Question: What appears to be the issue?
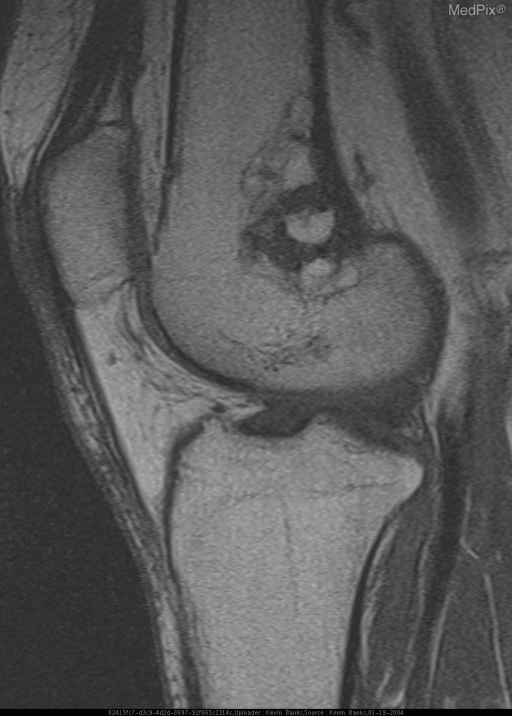
Answer: The findings suggest CR, CT, and MR demonstrate a well-defined lytic lesion in the distal femur with mixed fluid and fat attenuation and scattered calcification.. MR of the femur reveals that the lesion demonstrates a mixed pattern of high and intermediate signal intensity on T1WI. On T2WI with fat-suppression, the areas of intermediate signal become hyperintense while the areas of high signal suppress. A rim of hypointense signal surrounds the entire lesion as well as being scattered throughout the central portion. These areas remain hypointense on all sequences. Axial T1WI with fat suppression post gadolinium administration shows no enhancement.. The patient might have a history of A 45-year-old female with no significant past medical history presented to the emergency department with a painful knee following a fall from standing height..